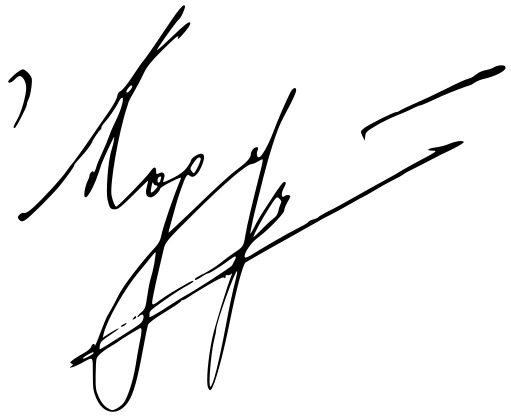
Signature of: alexandros koryzis